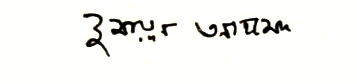
Signature of: humayun ahmed